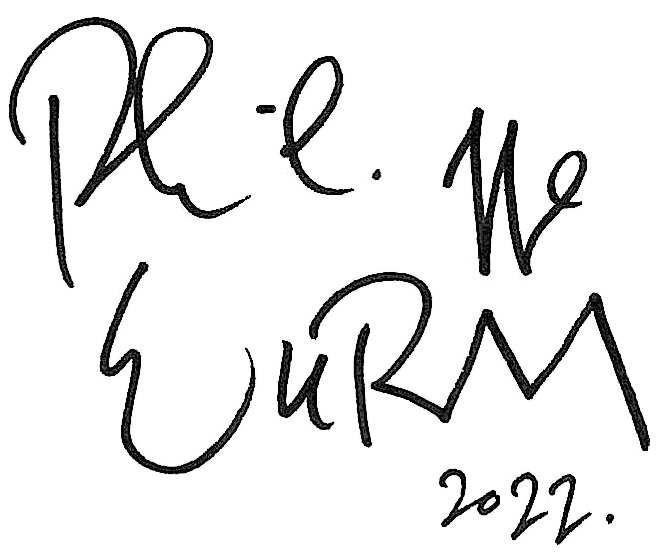
Signature of: philippe wurm